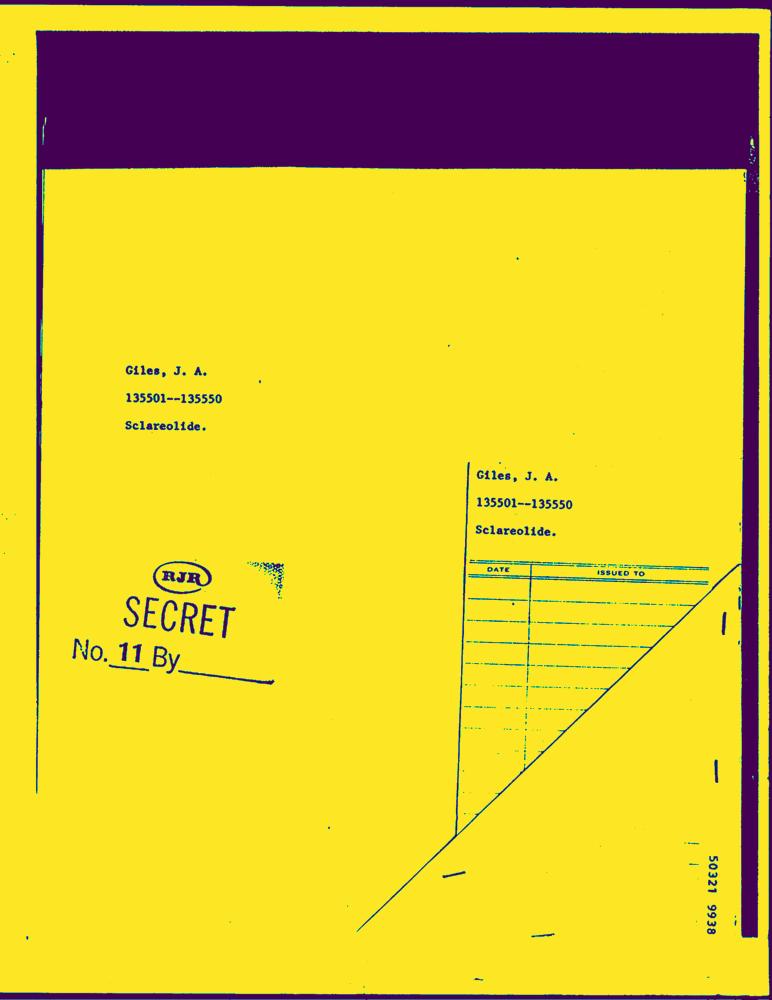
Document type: Hand-Written